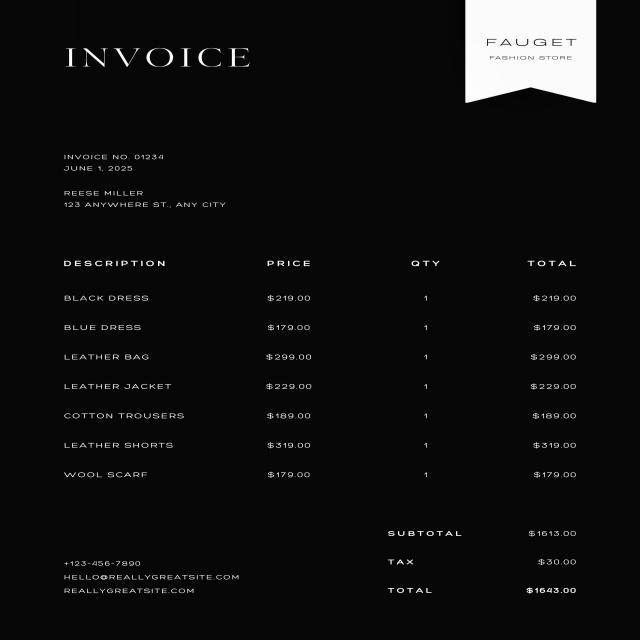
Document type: Invoice